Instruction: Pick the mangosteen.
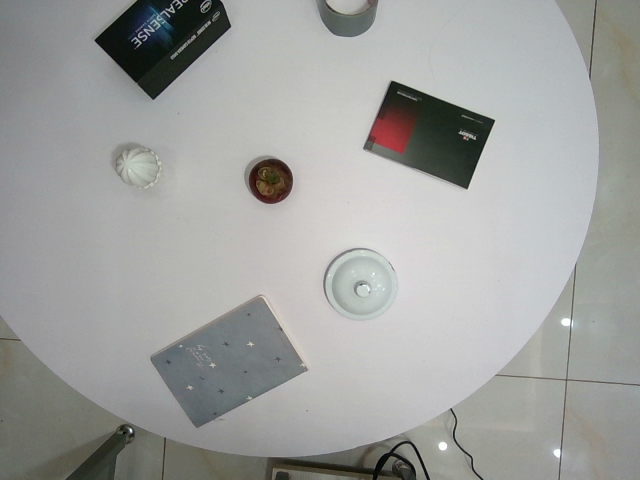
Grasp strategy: vertical